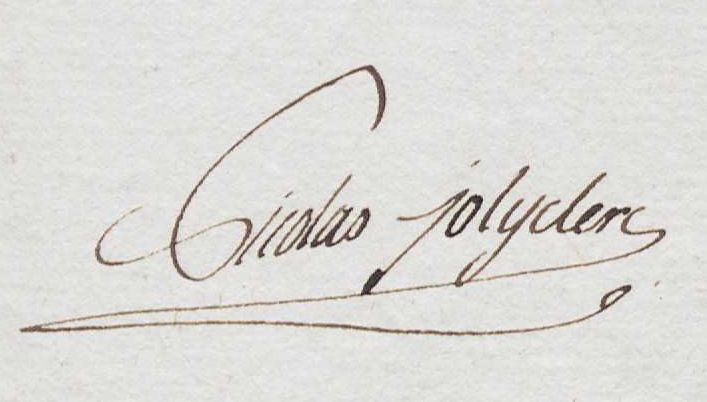
Signature of: nicolas marie thérèse jolyclerc